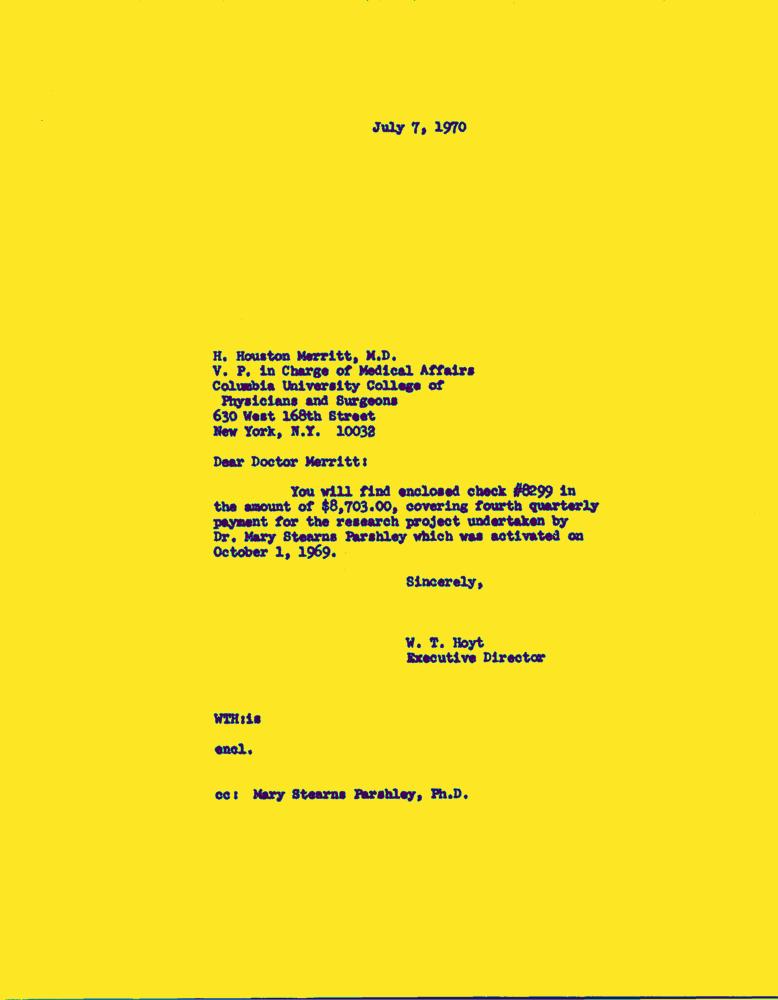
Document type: Letter-Doc